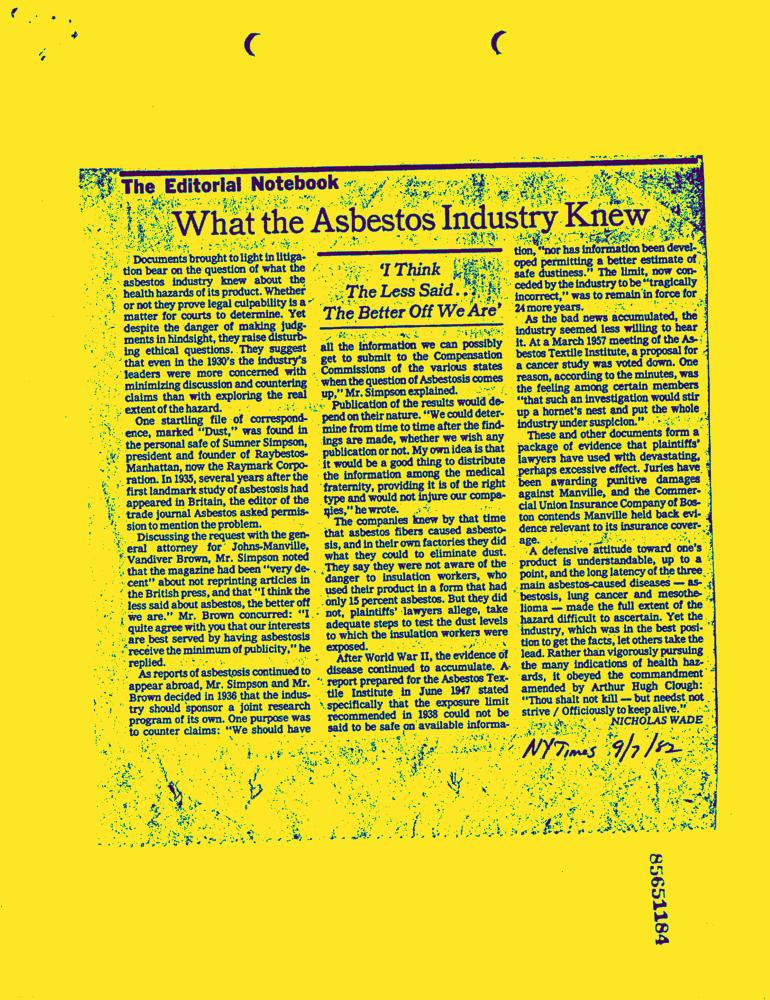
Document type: News-Article